Identify and extract the amount in words, amount in numbers, payee name, cheque date, and bank name from the image.
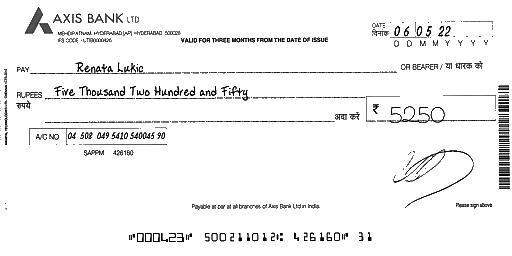
amt_in_words: Five Thousand Two Hundred and Fifty
amt_in_figures: 5250
payee_name: Renata Lukic
bank_name: AXIS BANK
cheque_date: 06/05/22